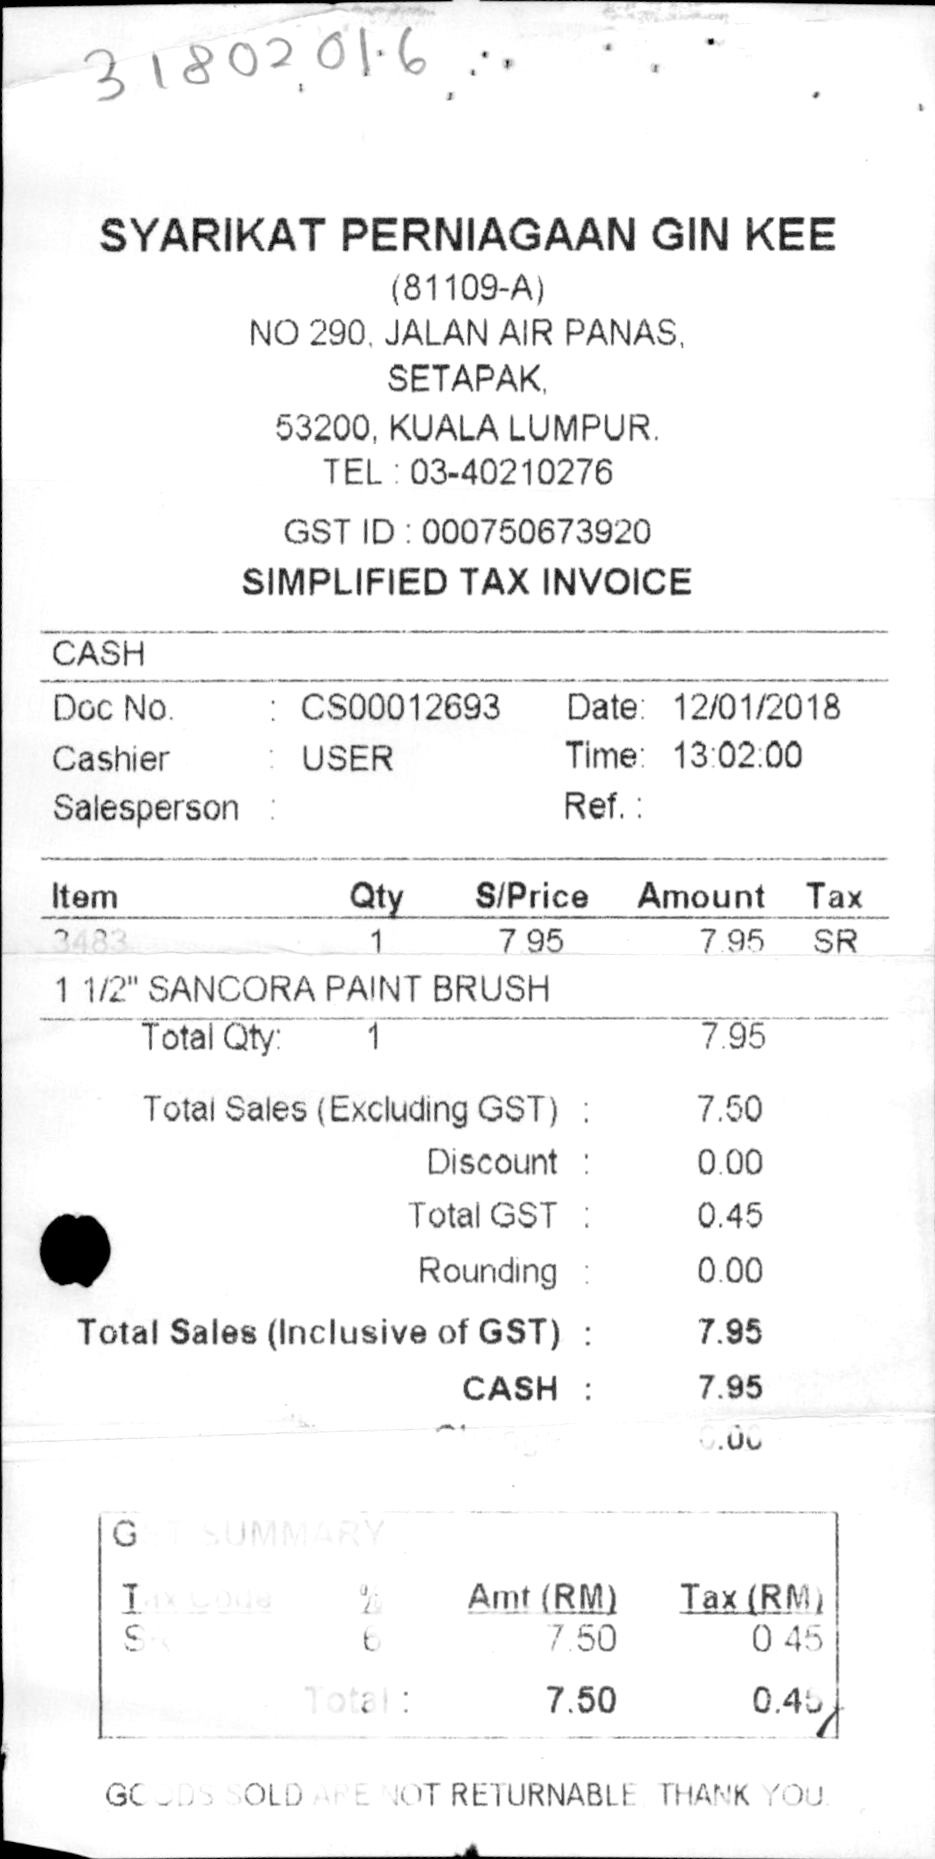
SYARIKAT PERNIAGAAN GIN KEE
(81109-A)
NO 290, JALAN AIR PANAS,
STAPAK,
53200, KUALA LUMPUR,
TEL : 03-40210276
GST ID : 000750673920
SIMPLIFIED TAX INVOICE
CASH
DOC NO.
: CS00012693
DATE: 12/01/2018
CASHIER
: USER
TIME: 13:02:00
SALESPERSON :
GOODS SOLD ARE NOT RETURNABLE THANK YOU
REF. :
ITEM
QTY
S/PRICE
AMOUNT
TAX
3843
1
7.95
7.95
SR
1 1/2" SANCORA PAINT BRUSH
TOTAL QTY:
1
7.95
TOTAL SALES (EXCLUDING GST) :
7.50
DISCOUNT :
0.00
TOTAL GST :
0.45
ROUNDING :
0.00
TOTAL SALES (INCLUSIVE OF GST) :
7.95
CASH :
7.95
AMT (RM)
TAX (RM)
7.50
0.45
7.50
0.45